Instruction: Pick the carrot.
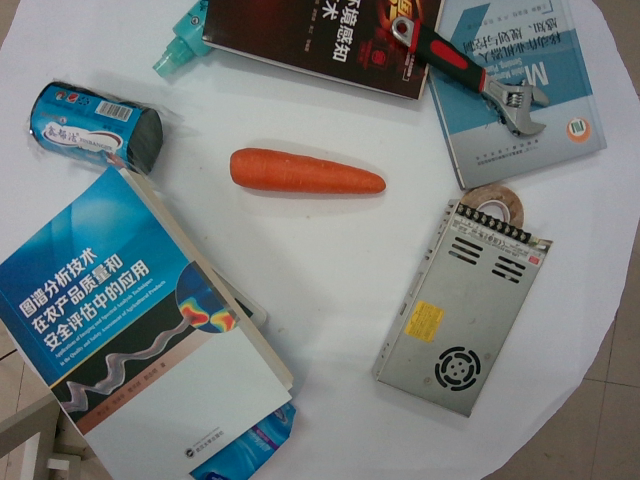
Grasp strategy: vertical